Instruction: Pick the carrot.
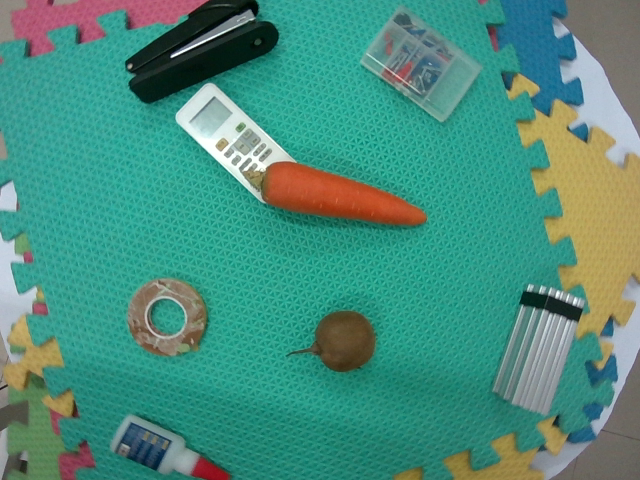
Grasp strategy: vertical